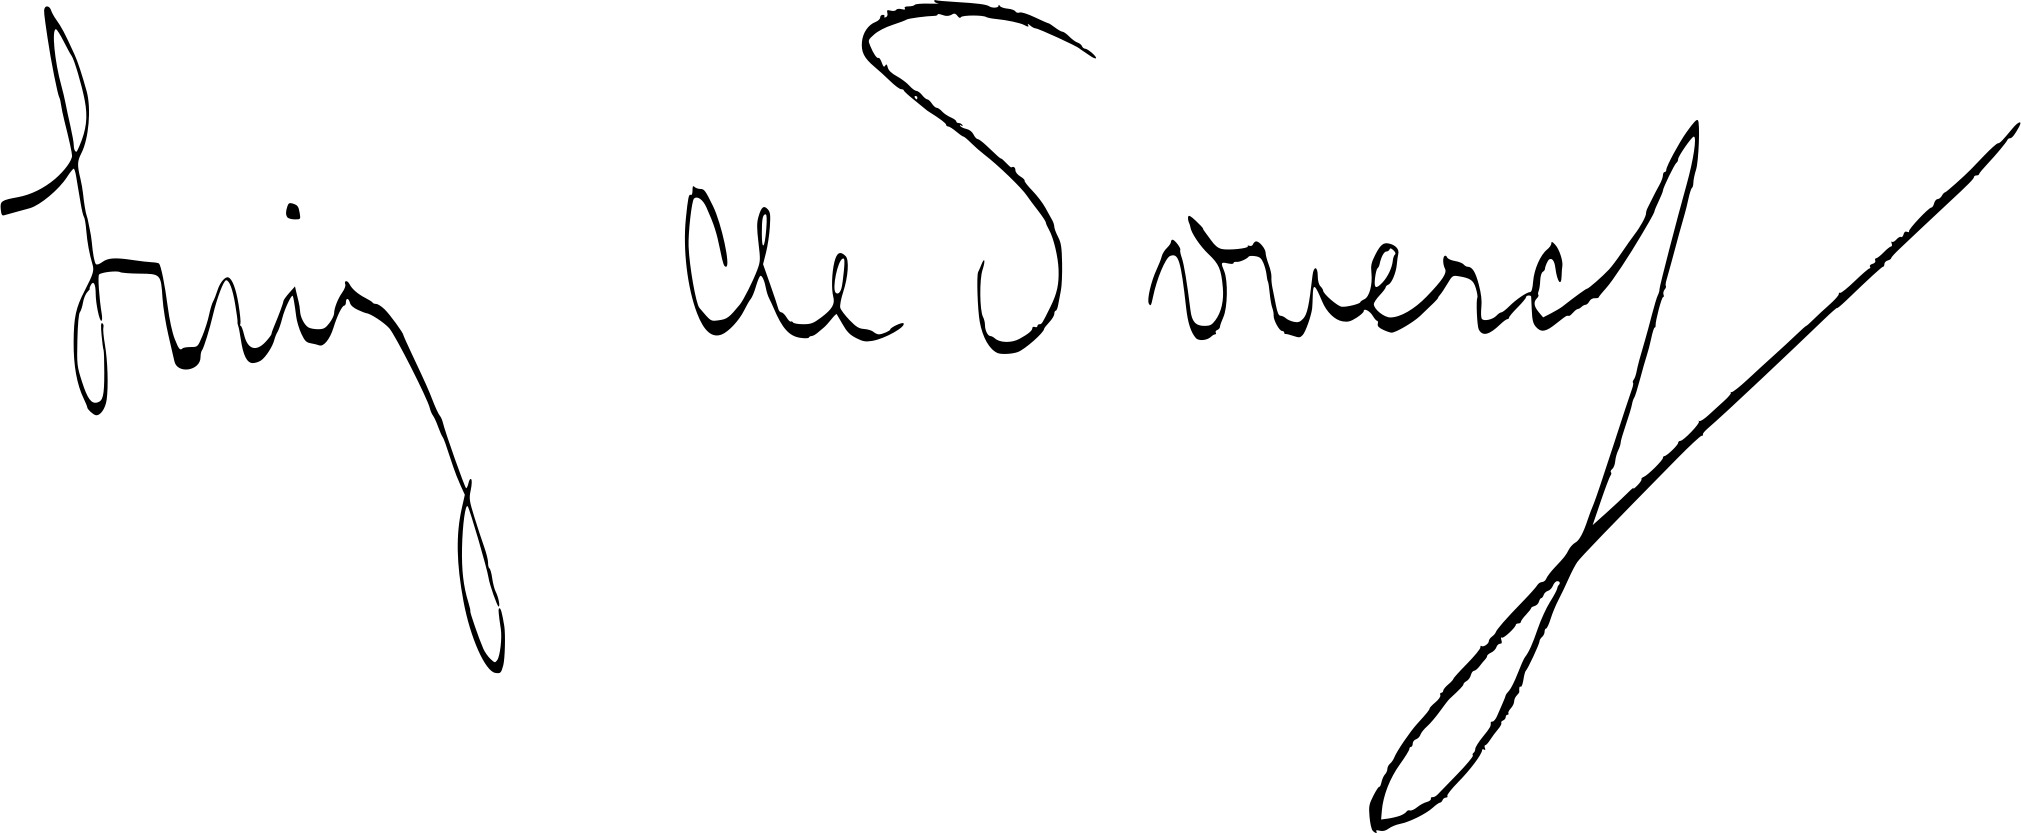
Signature of: luis pinto de soveral marquess de soveral